Question: By what date must an appeal be filed according to the document?
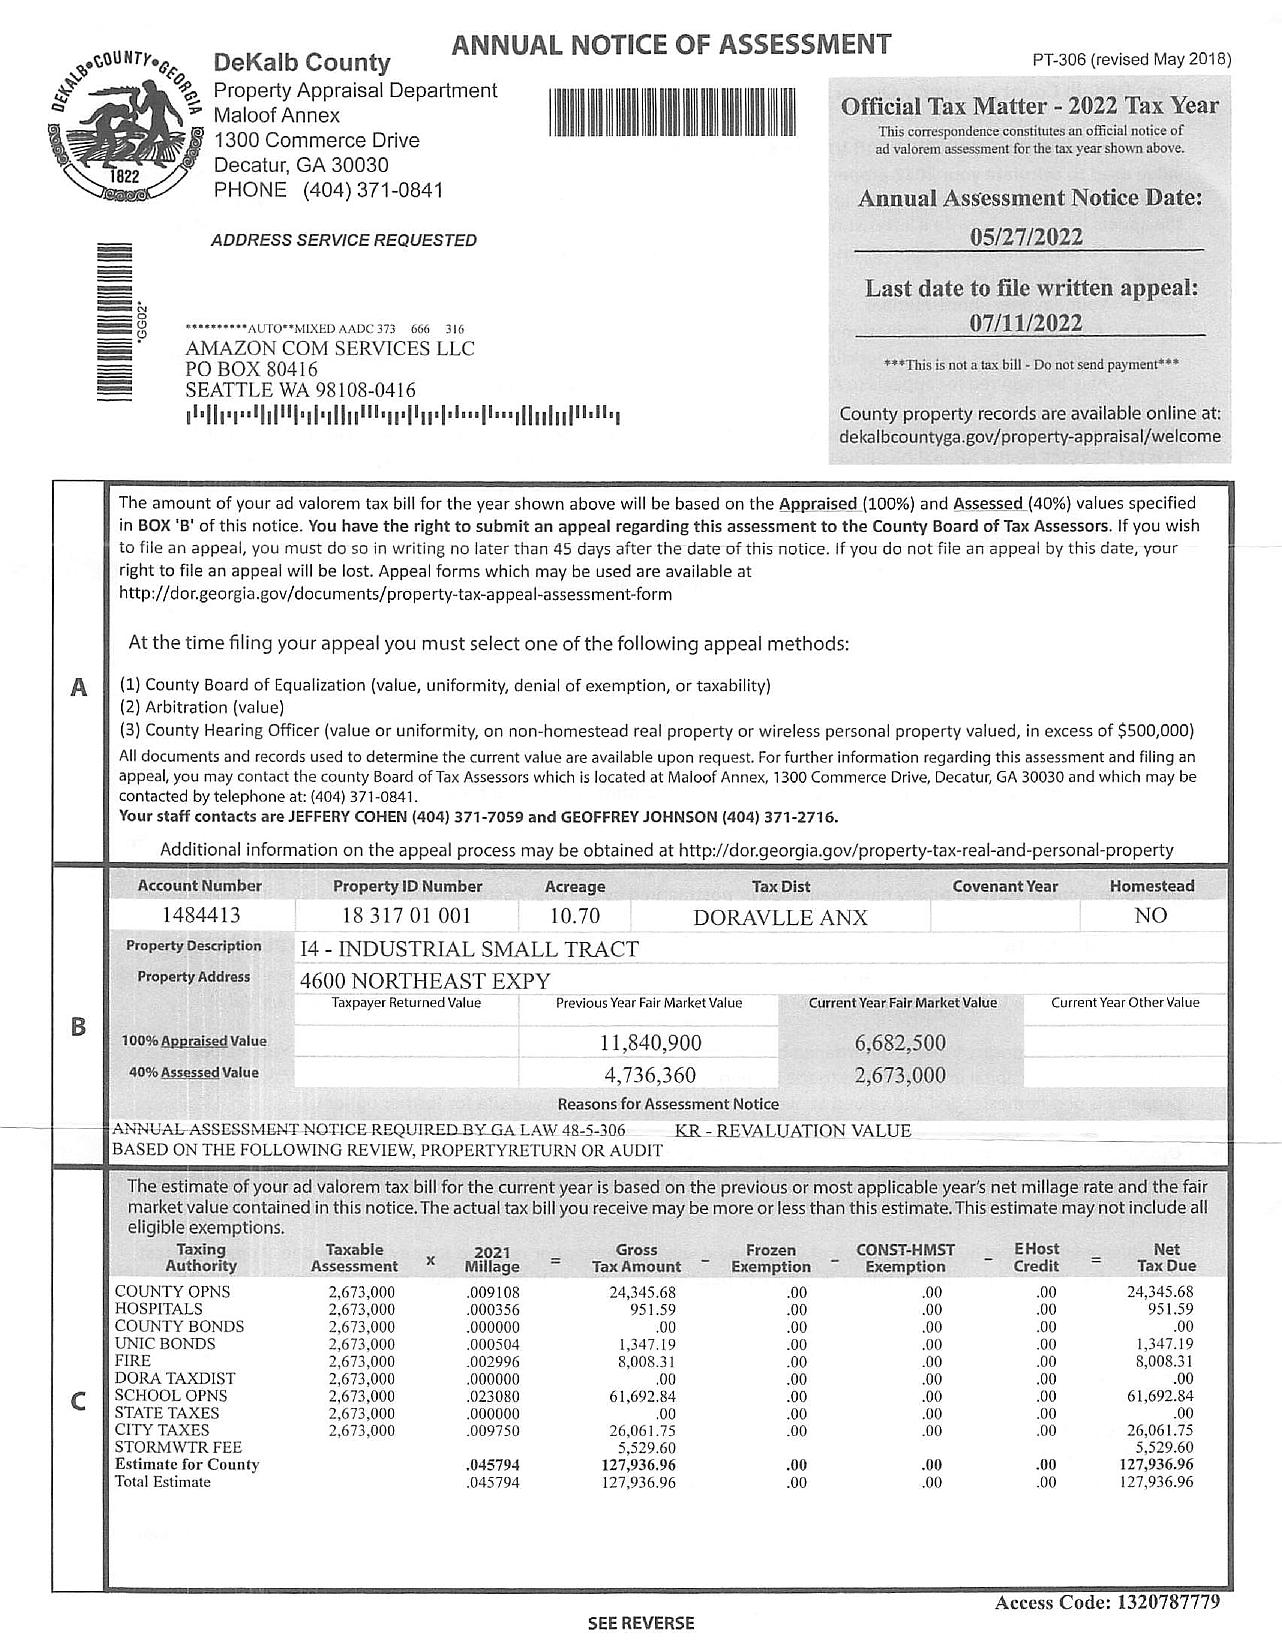
Answer: "7/11/22"